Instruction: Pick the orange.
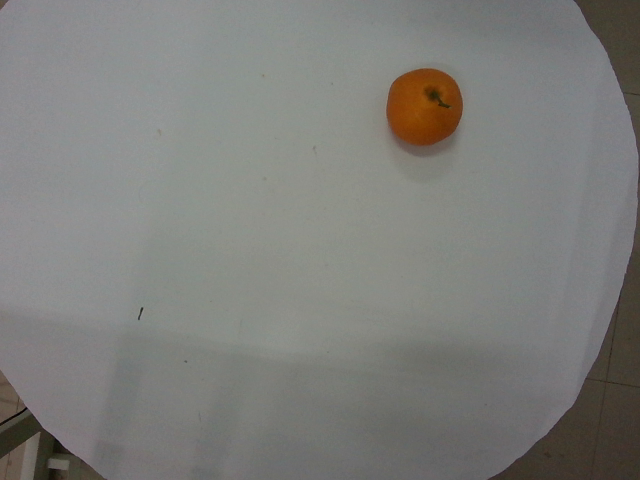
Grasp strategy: vertical